Question: What is the earliest payment due date mentioned in the document?
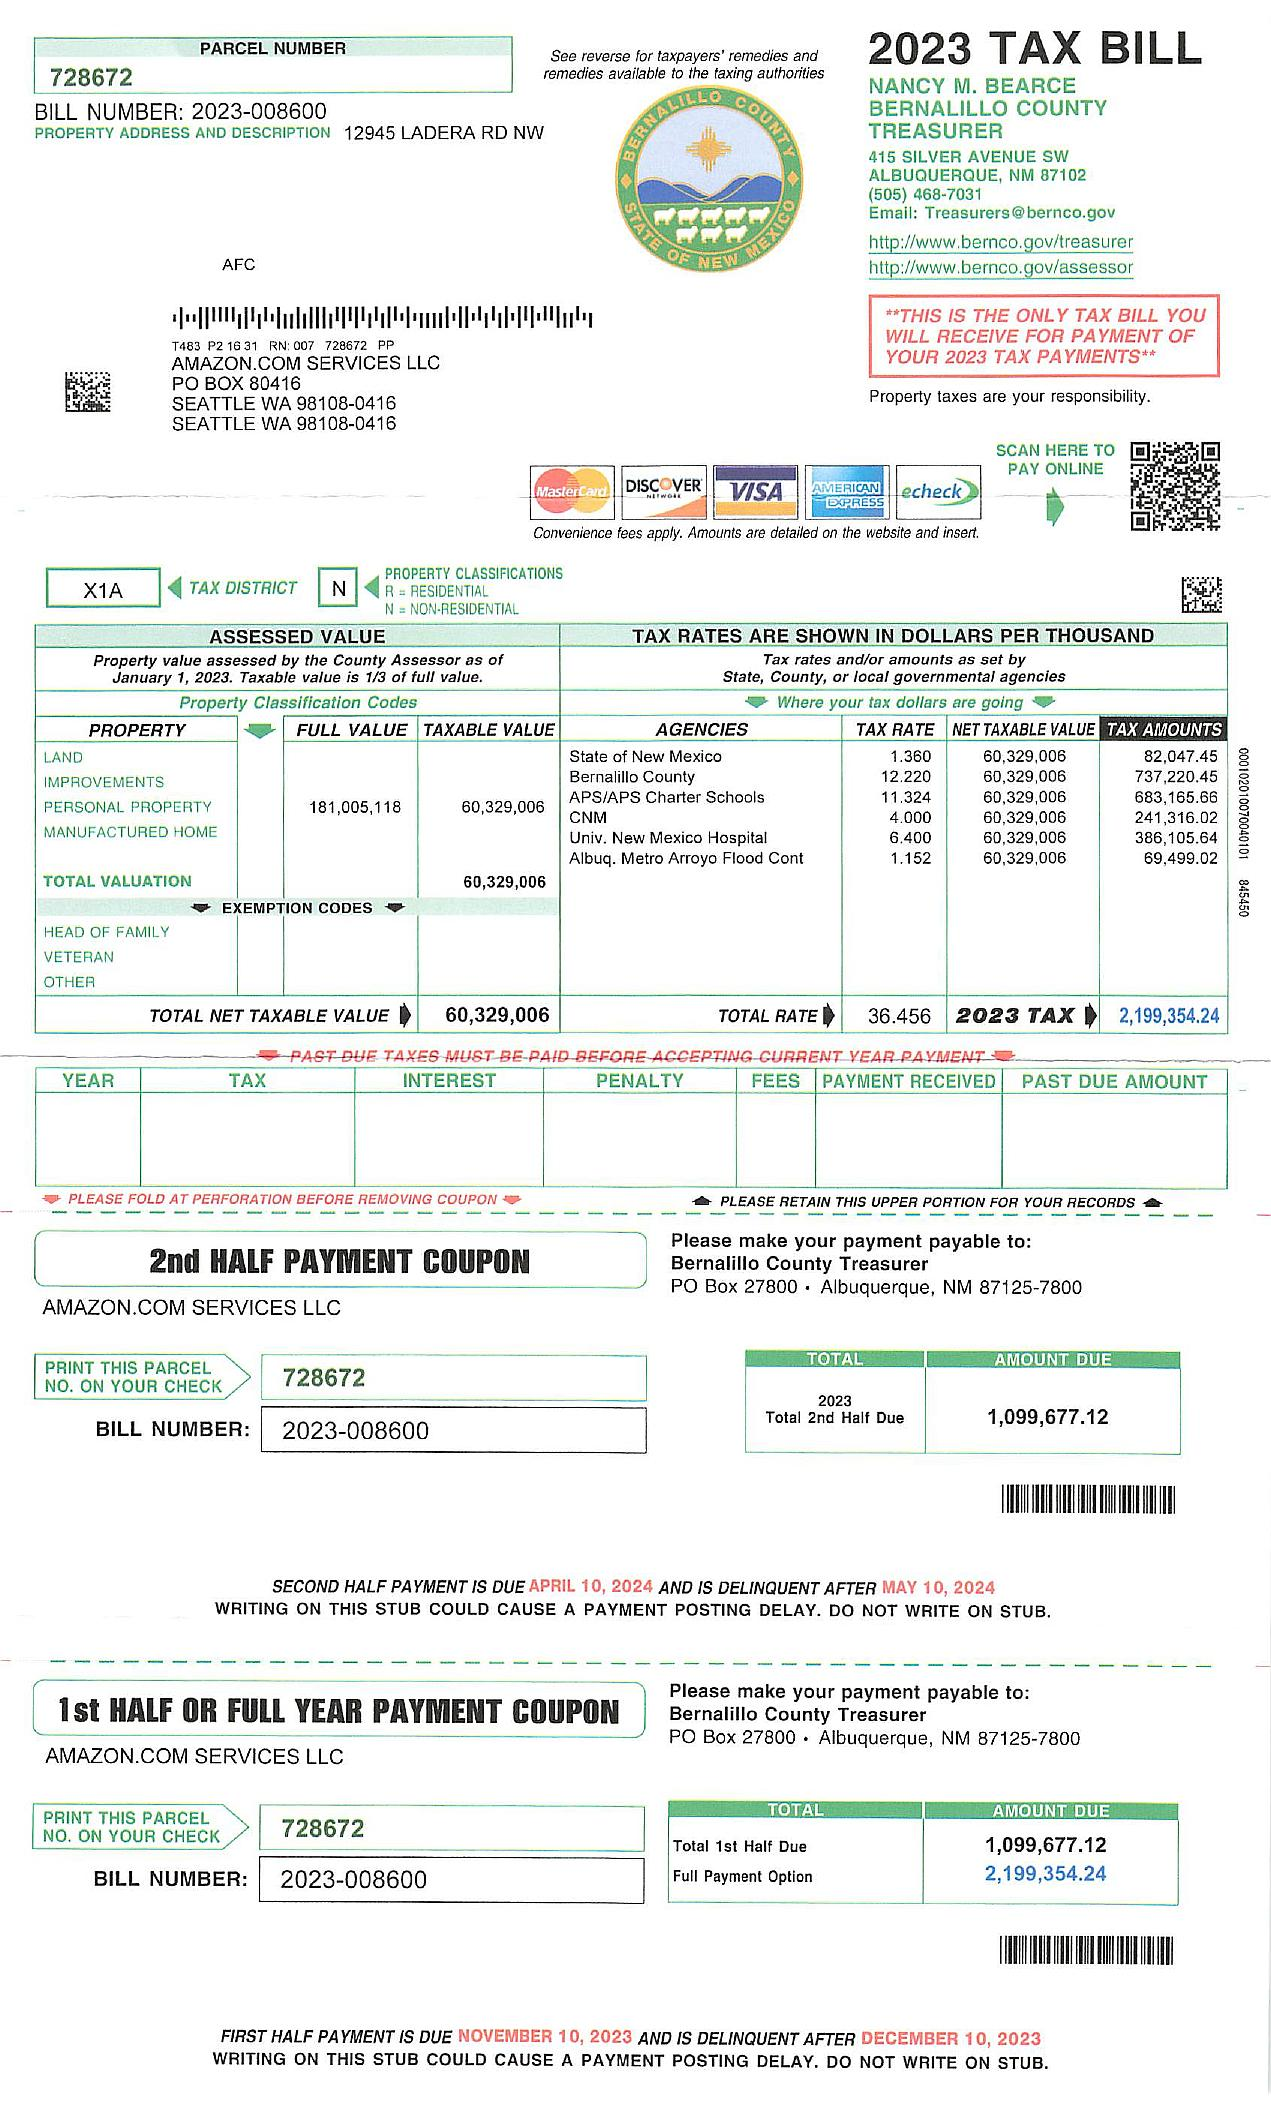
Answer: "10-Nov-23"